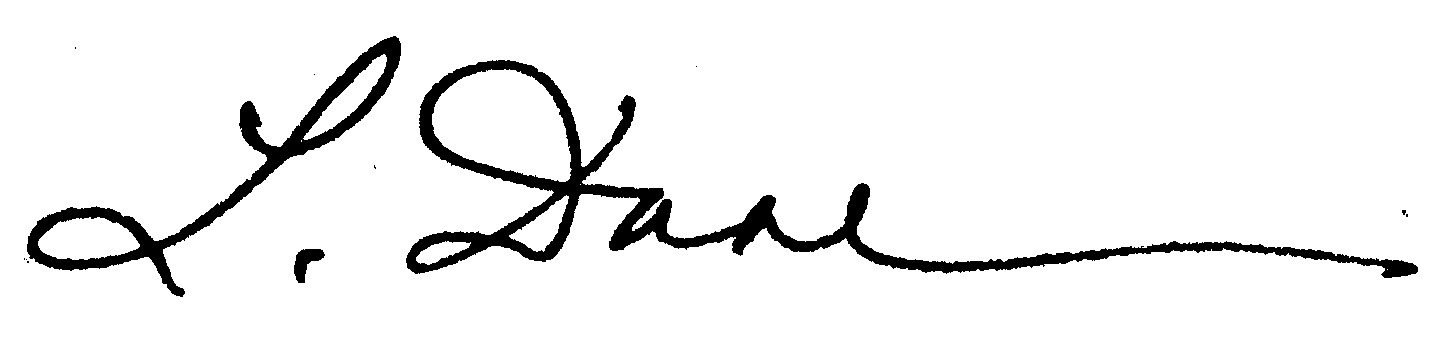
Signature of: ludvig ludvigsen daae